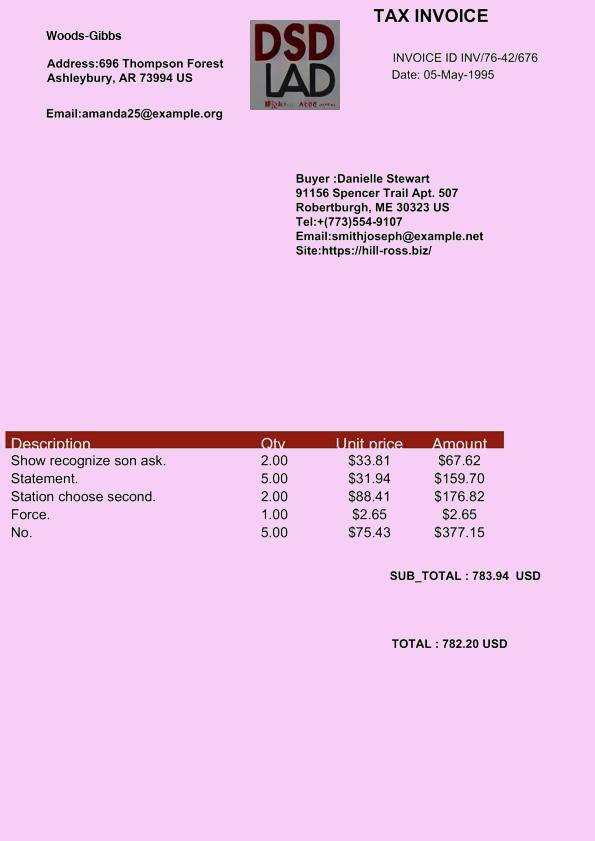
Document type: Invoice